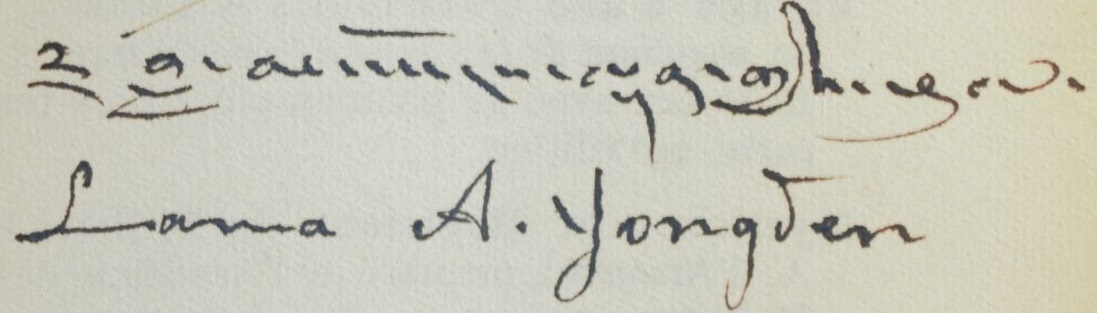
Signature of: aphur yongden